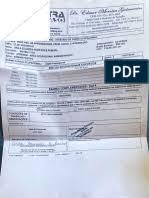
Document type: Invoice